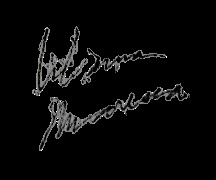
Signature of: liliana maresca